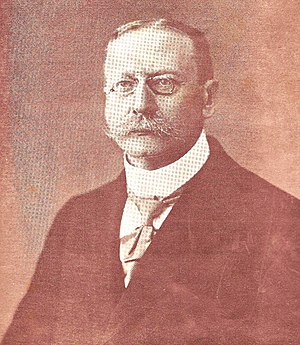
English: Jacobus van Wageningen